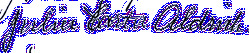
Signature of: julia carter aldrich